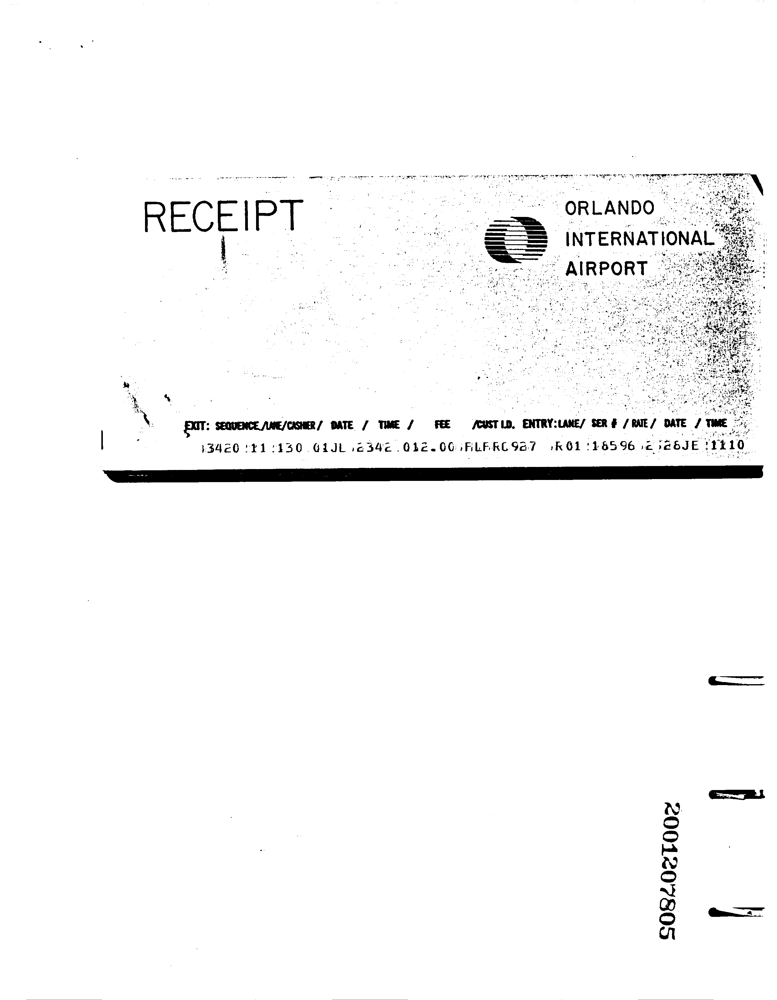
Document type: Invoice